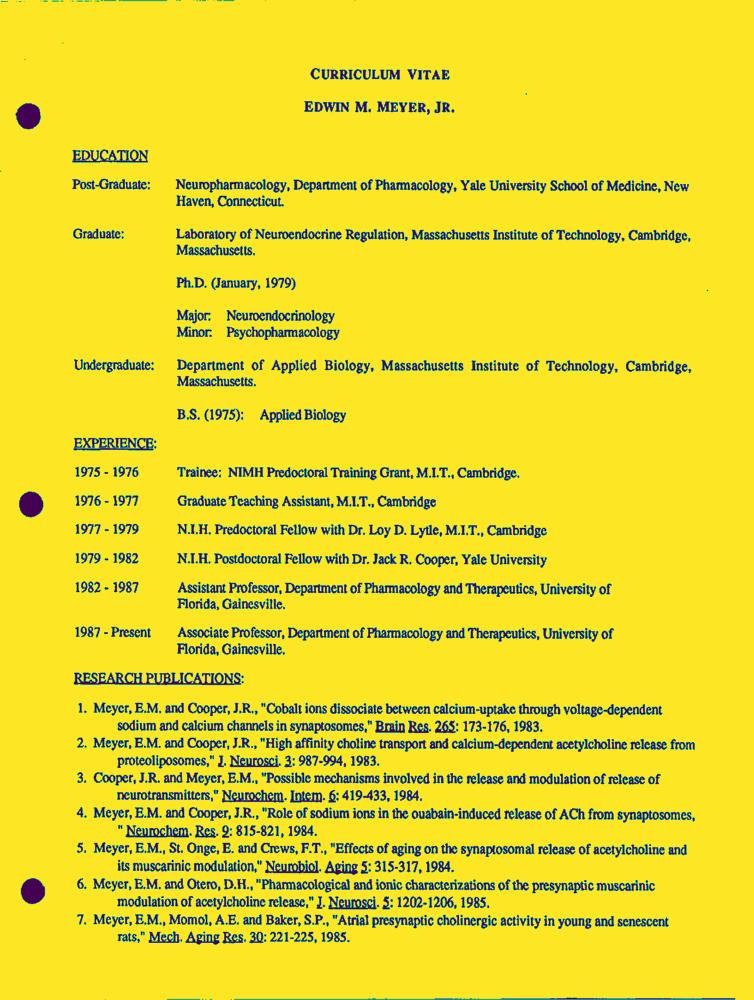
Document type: Resume-Doc